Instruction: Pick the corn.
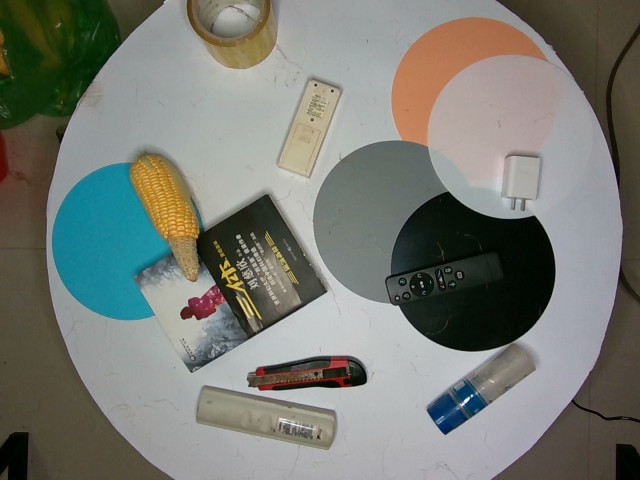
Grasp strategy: vertical